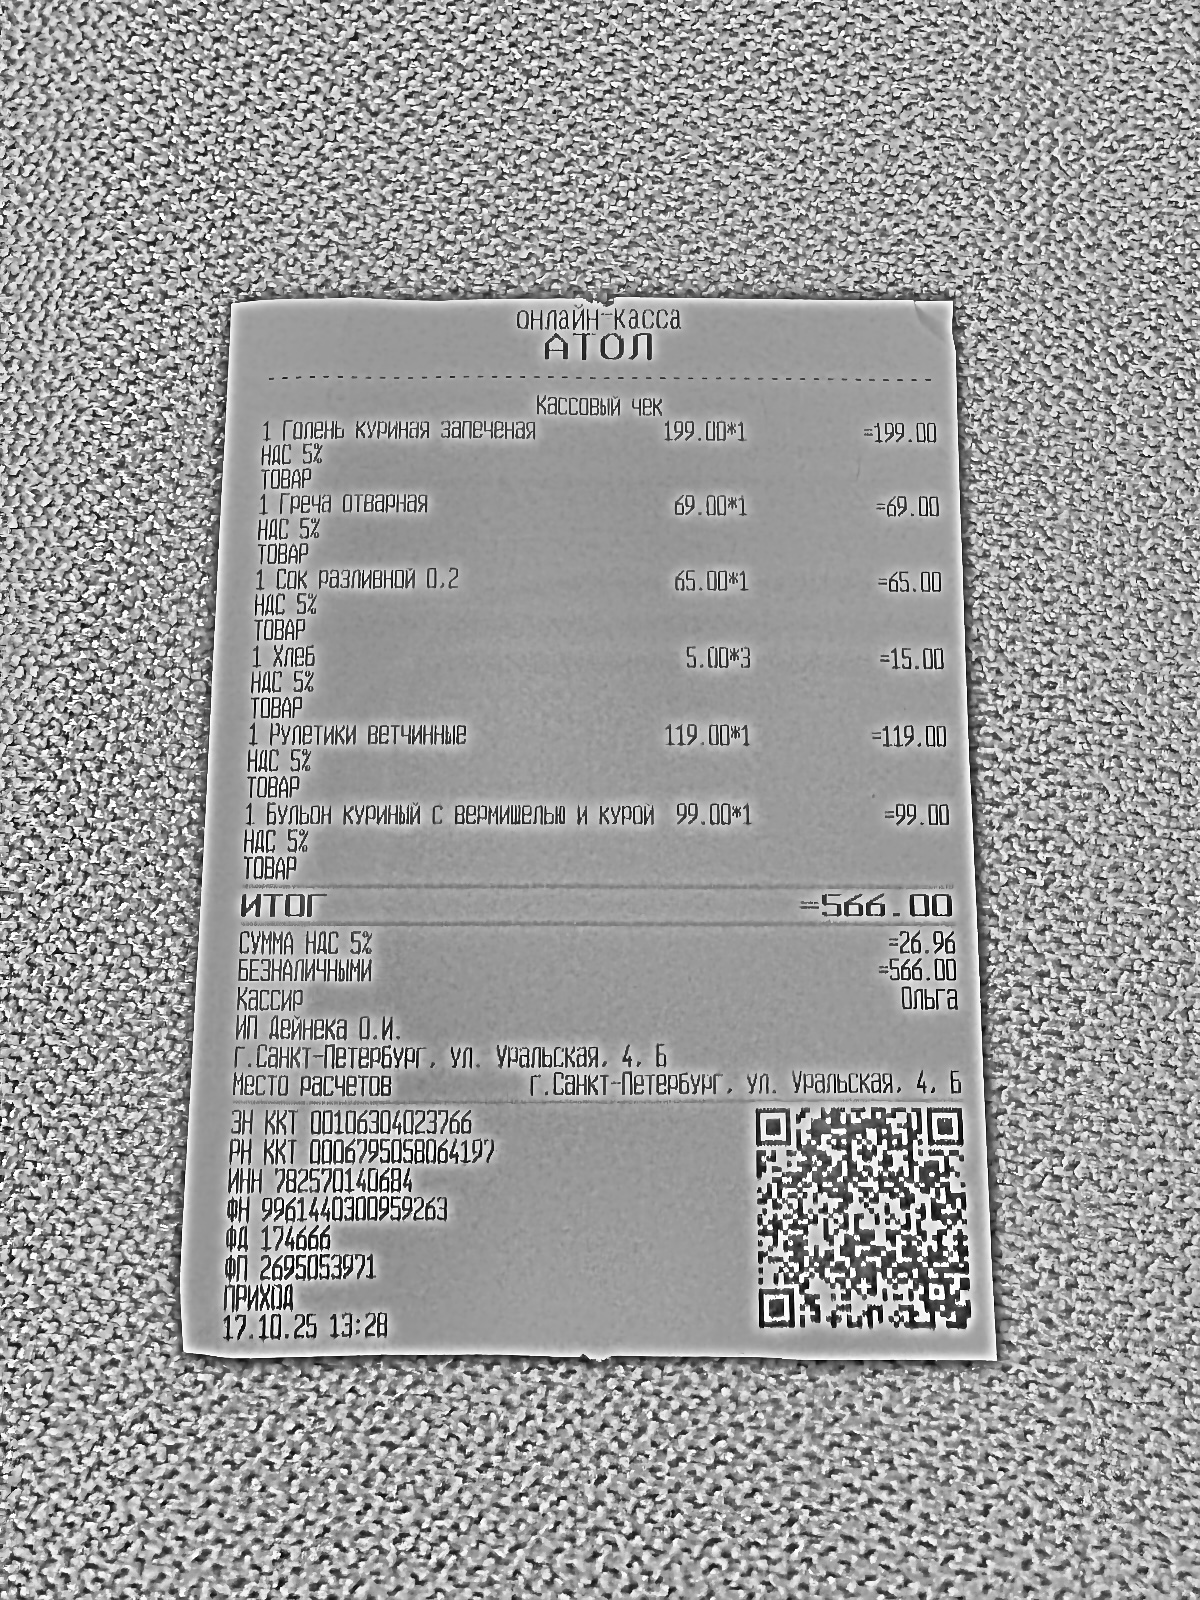
Продавец: ИП Дейнека О.И.
ИНН: 782570140684
Дата: 17.10.25
Товары: 1 Голень куриная запеченая; 1 Греча отварная; 1 Сок разливной 0,2; 1 Хлеб; 1 Рулетики ветчинные; 1 Бульон куриный с вермишелью и курой
Количество: 1; 1; 1; 3; 1; 1
Цена: 199.00; 69.00; 65.00; 5.00; 119.00; 99.00
Сумма: 199.00; 69.00; 65.00; 15.00; 119.00; 99.00
Итого: 566.00